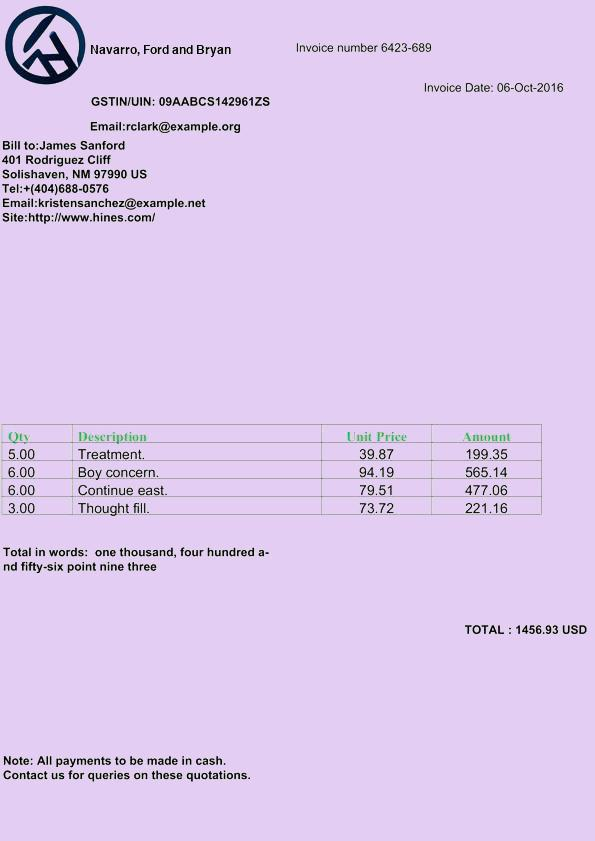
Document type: Invoice